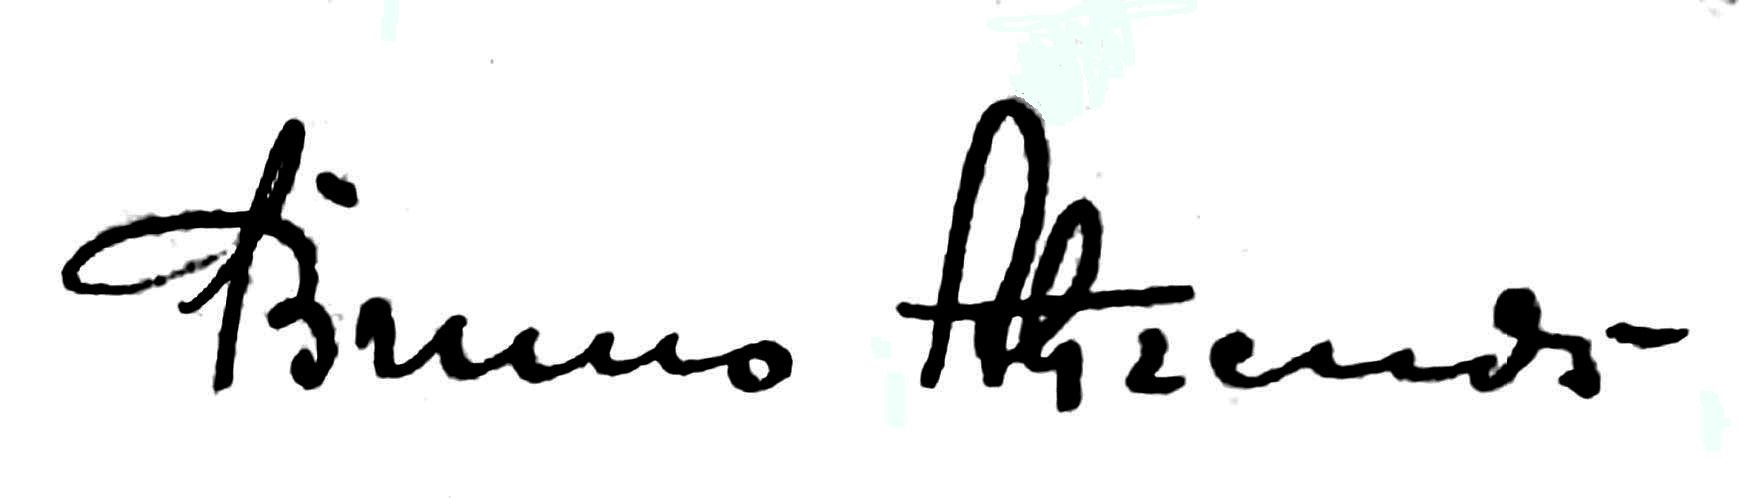
Signature of: bruno ahrends